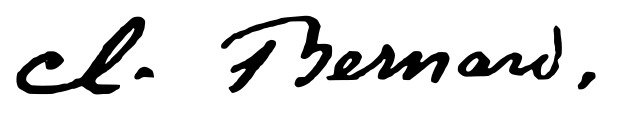
Signature of: claude bernard